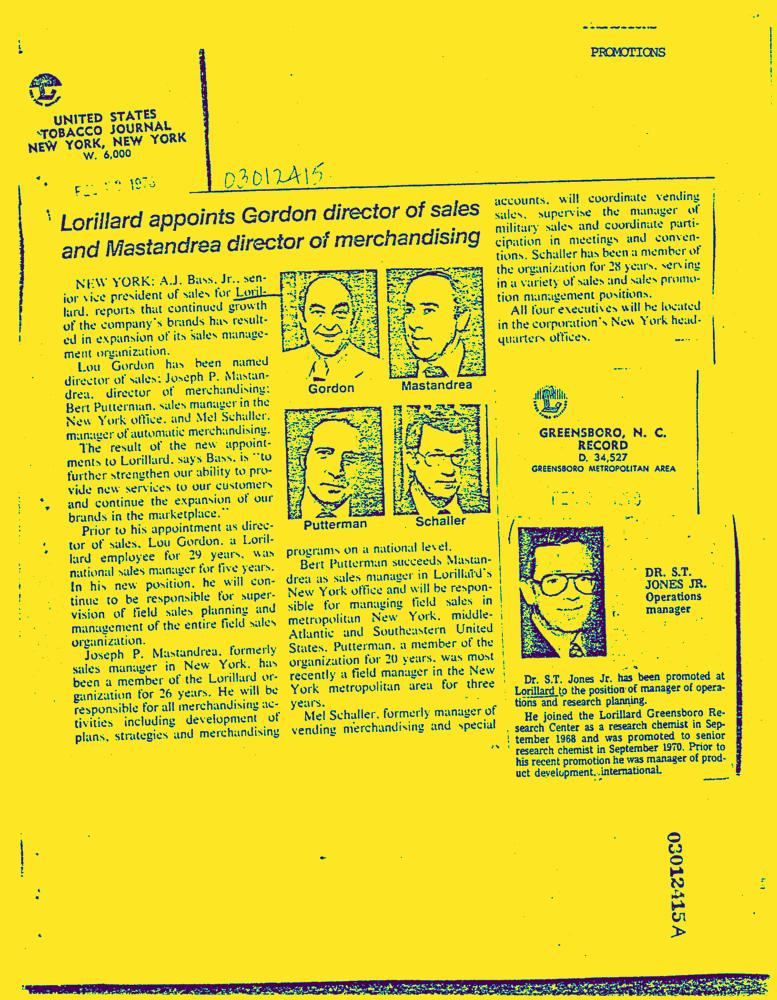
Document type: News-Article